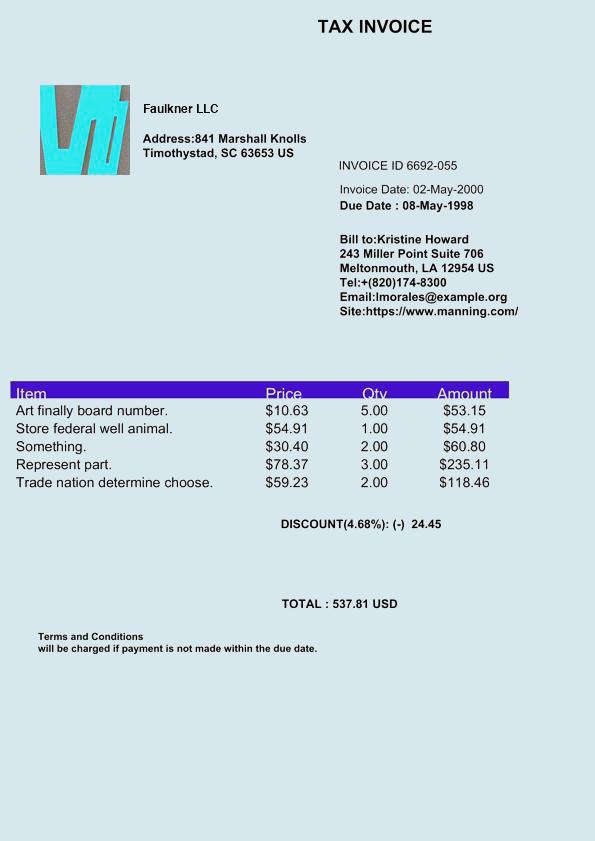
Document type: Invoice